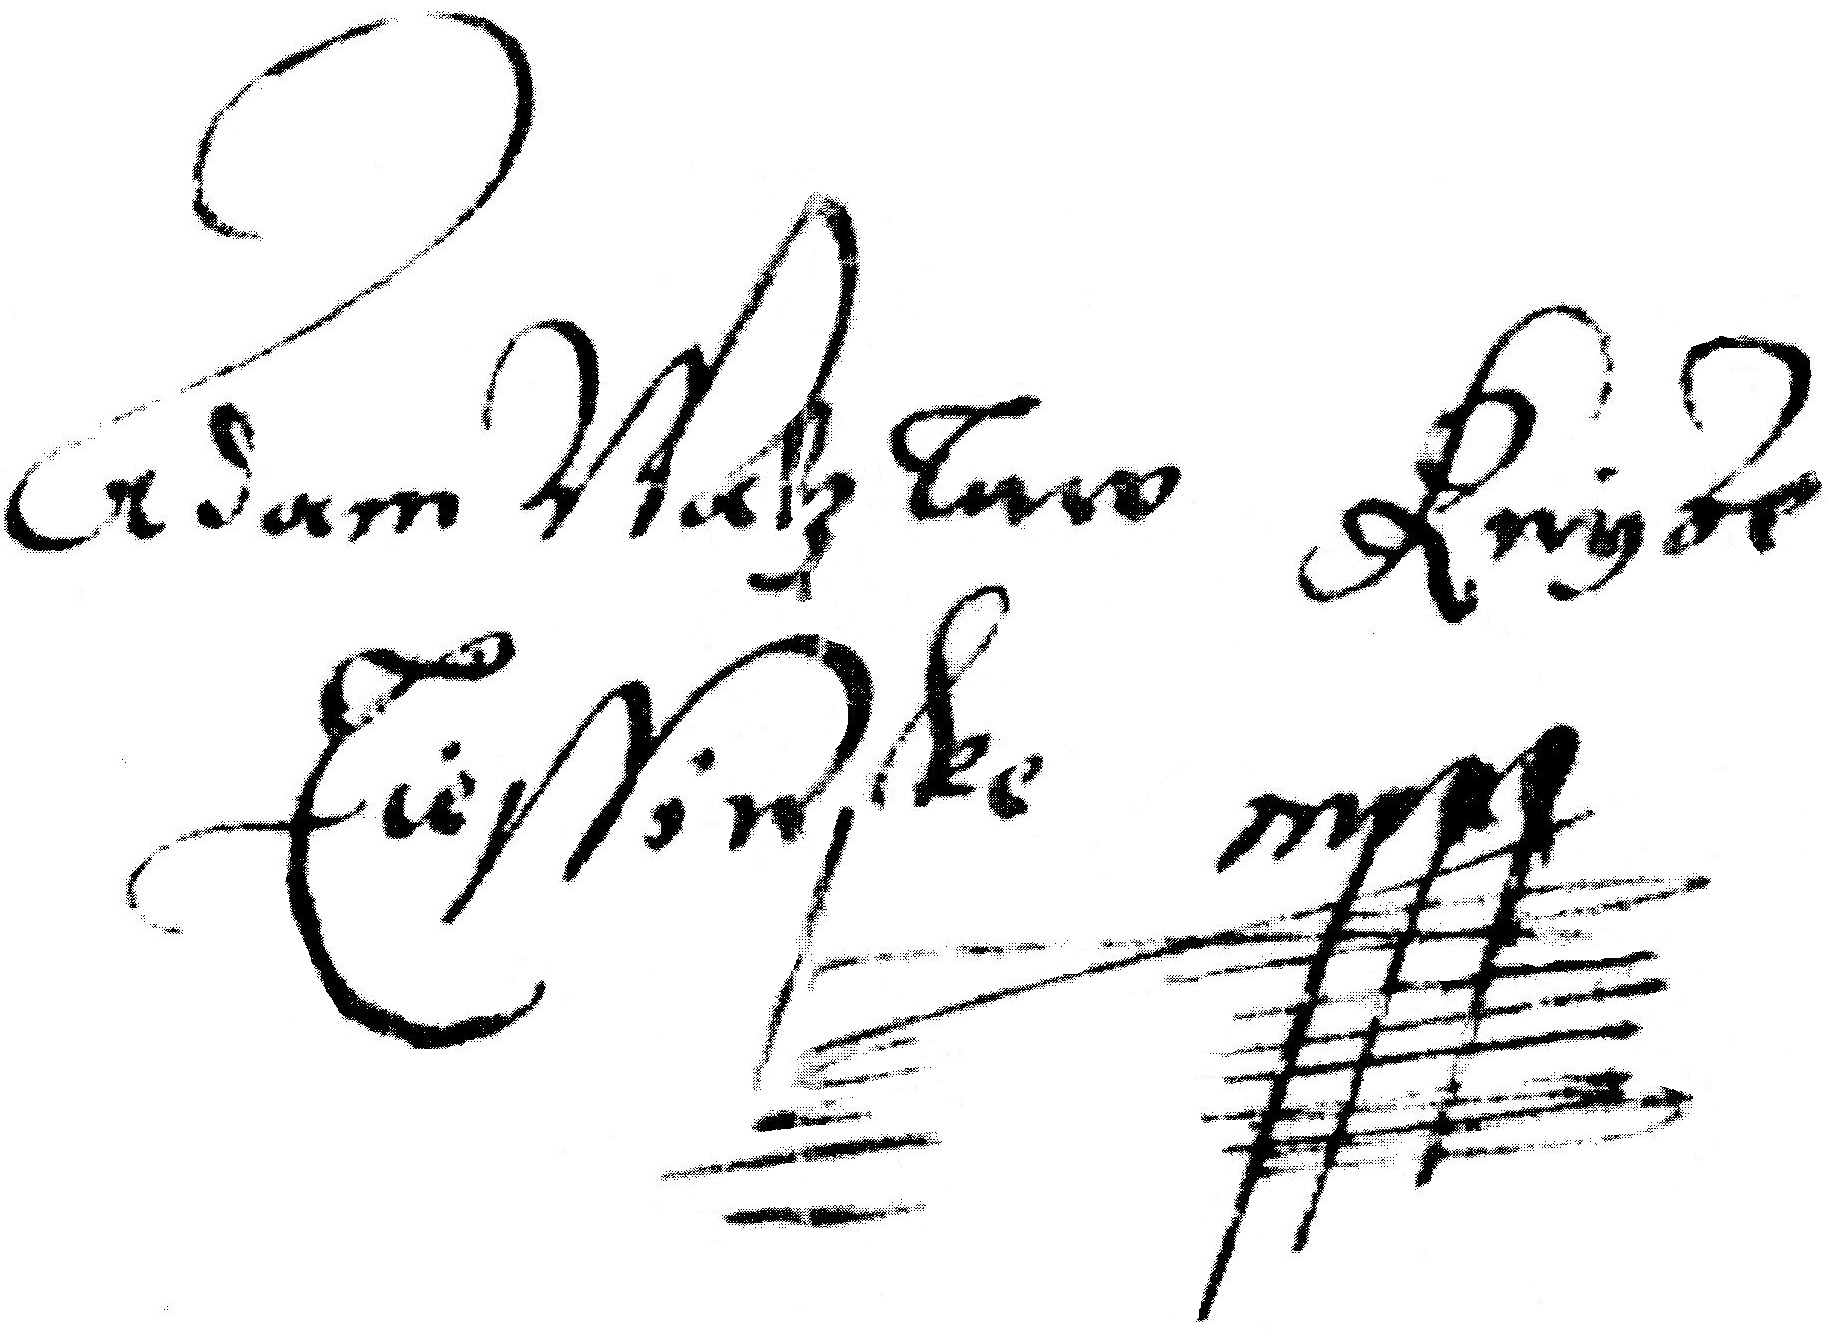
Signature of: adam wenceslaus duke of cieszyn